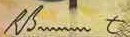
Signature of: rafael buenaventura